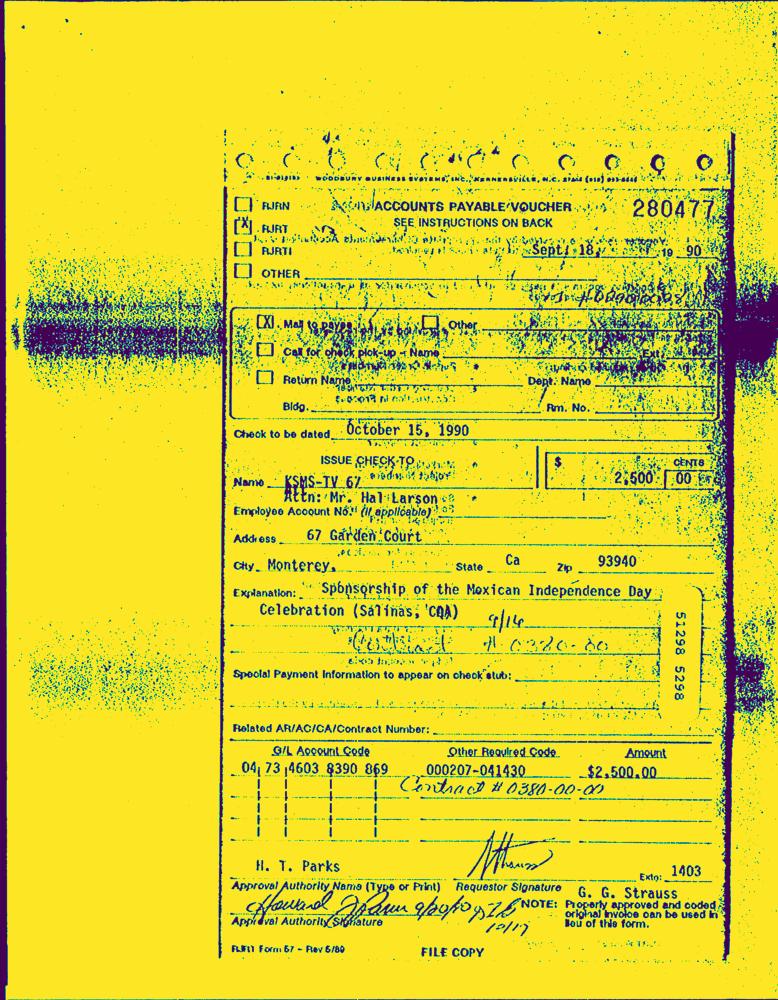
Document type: Invoice-Doc